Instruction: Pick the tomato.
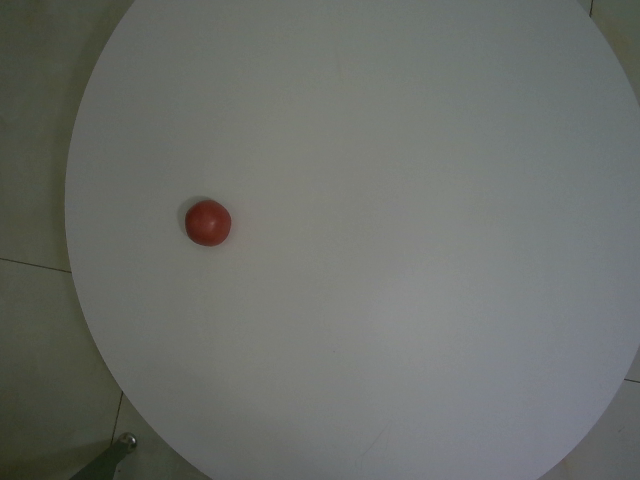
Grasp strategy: vertical